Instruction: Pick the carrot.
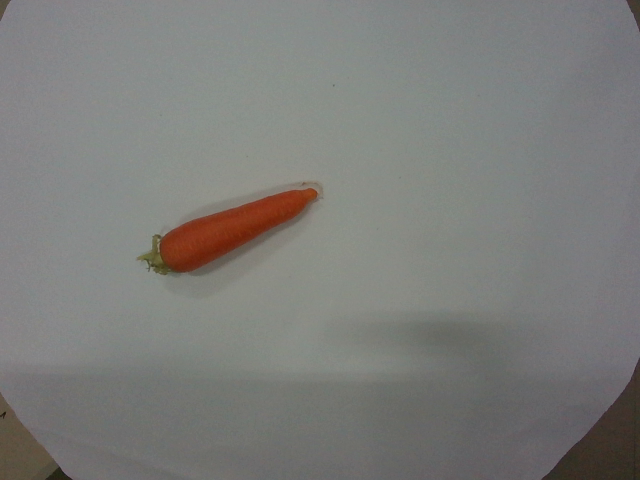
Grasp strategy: vertical